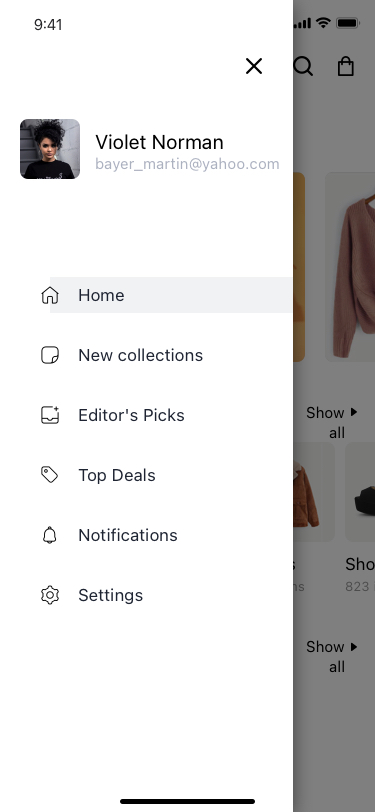
Text in this UI design:
Discover
Categories
Show all
Bags
1126 items
Sunglasses
442 items
Jackets
1865 items
823 items
Shoes
Trending
Houndstooth Side Zipper
$29.00
Show all
Violet Norman
Home
New collections
Editor's Picks
Top Deals
Notifications
Settings
bayer_martin@yahoo.com